Question: By what date must an appeal be filed according to the document?
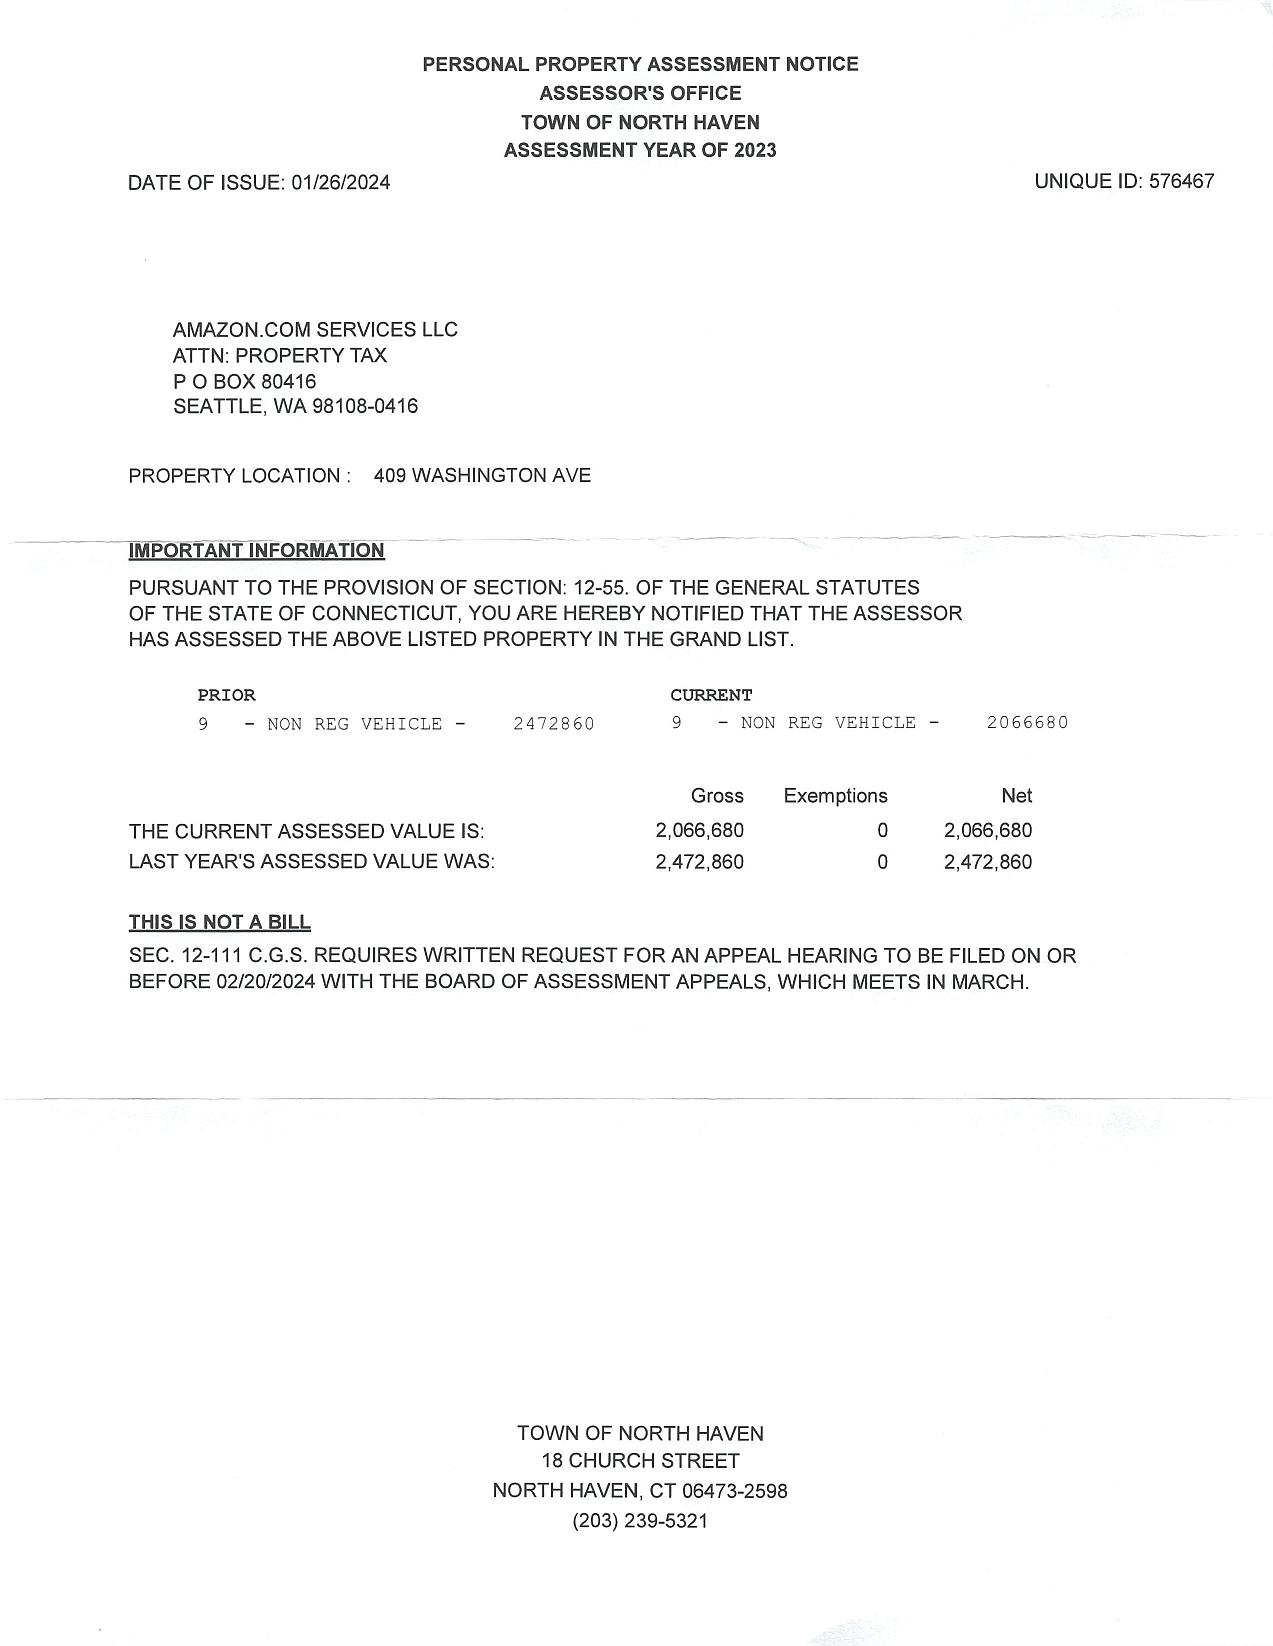
Answer: "2/20/24"